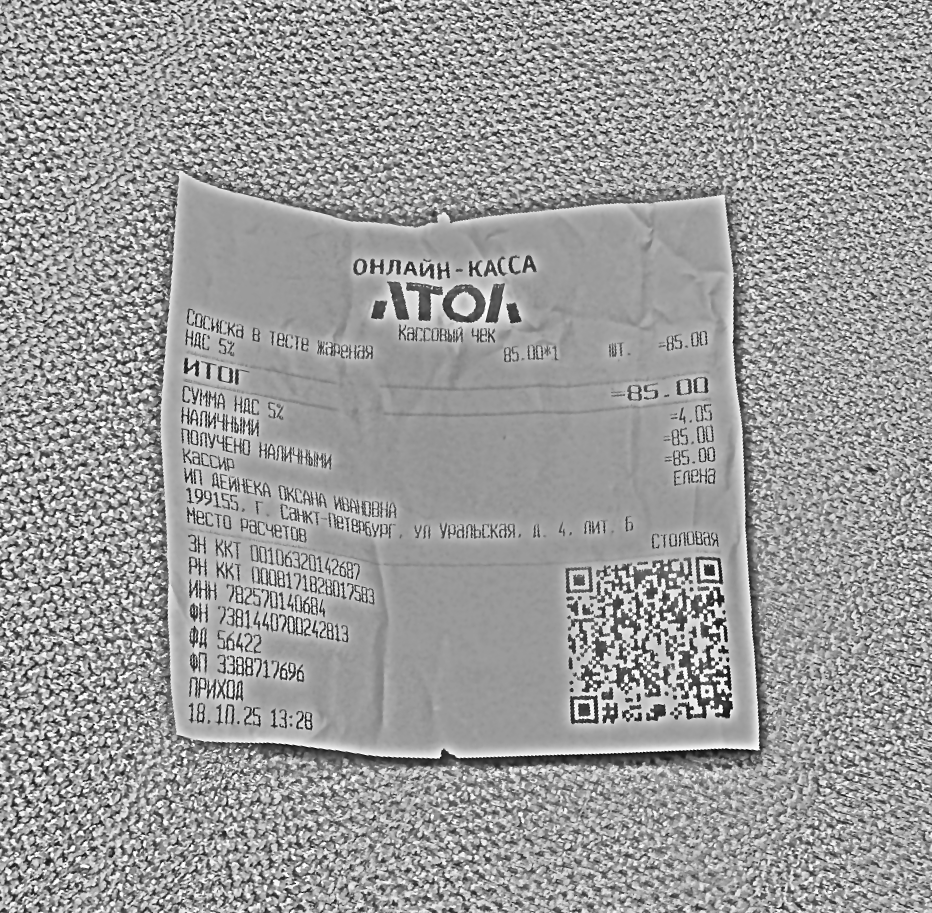
Продавец: ИП ДЕЙНЕКА ОКСАНА ИВАНОВНА
ИНН: 782570140684
Дата: 18.10.25 13:28
Товары: Сосиска в тесте жареная
Количество: 1
Цена: 85.00
Сумма: 85.00
Итого: 85.00